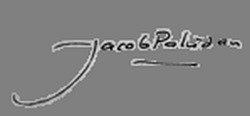
Signature of: jacob paludan